Question: How does the patient history play a role?
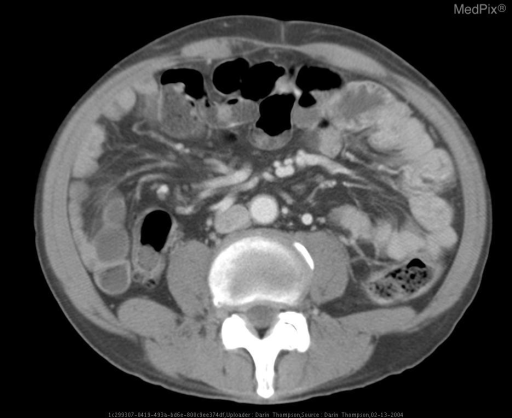
Answer: The patient's history of Abdominal pain. No known history of surgeries. is key in understanding the case.